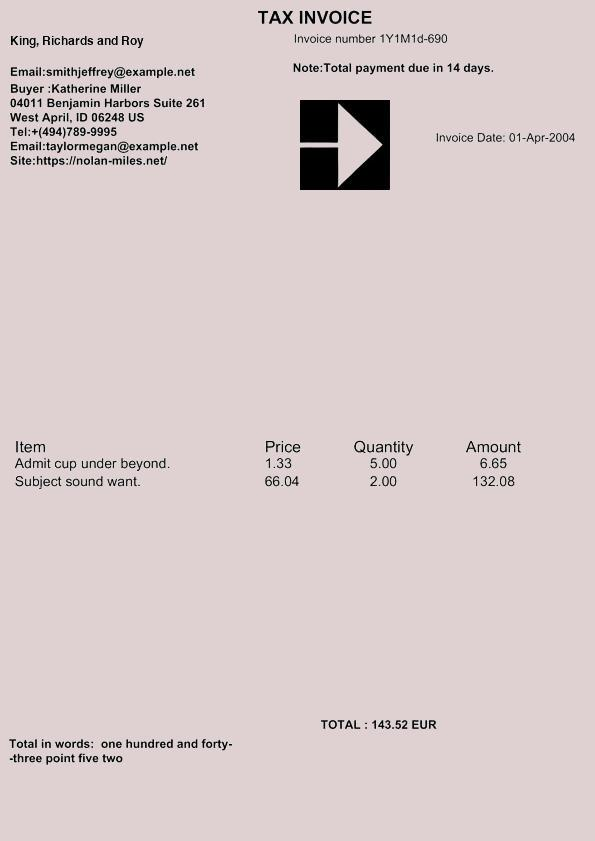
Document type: Invoice